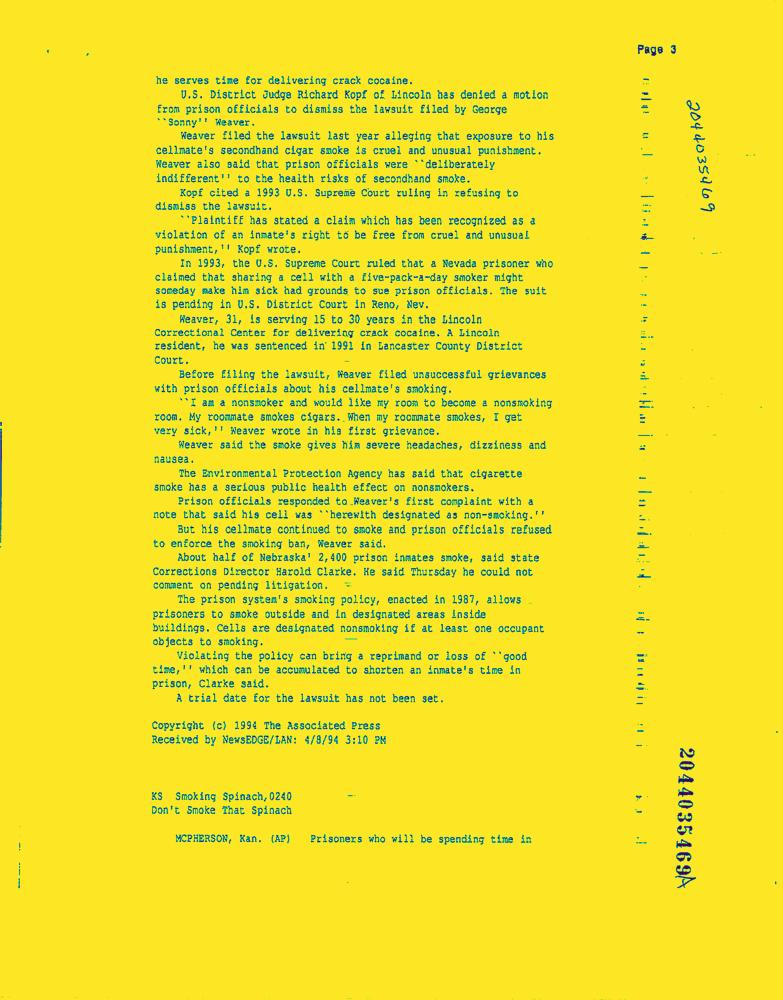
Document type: News-Article